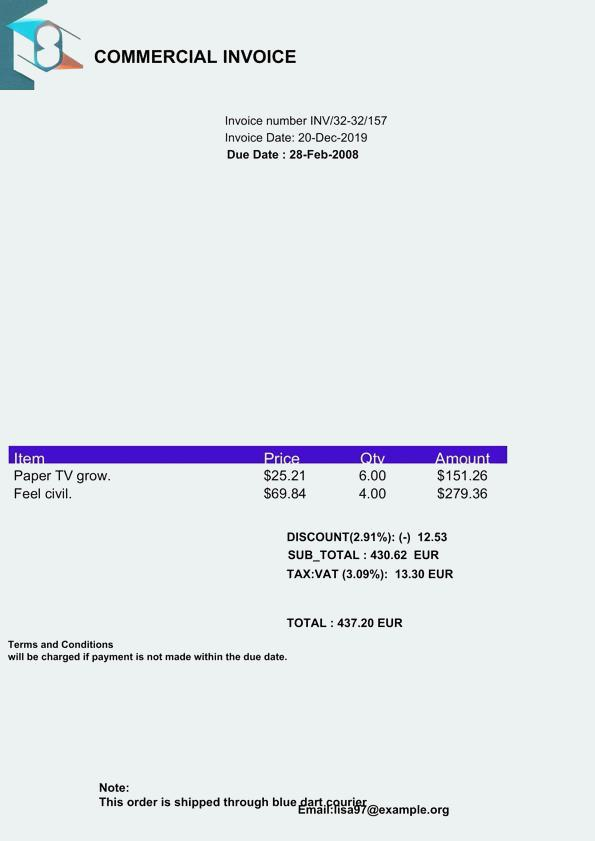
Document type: Invoice